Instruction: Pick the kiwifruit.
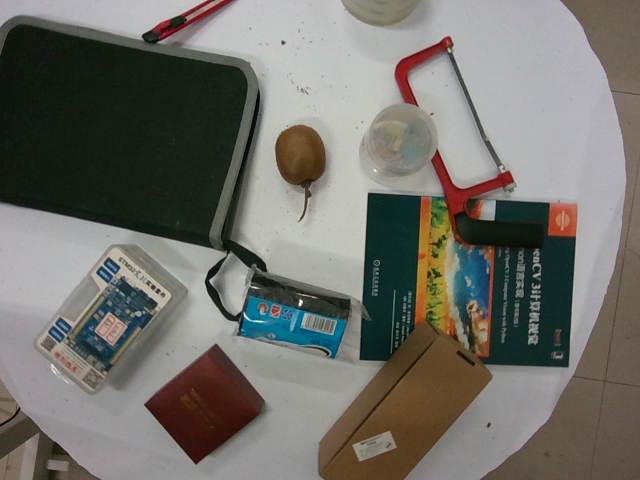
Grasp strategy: vertical